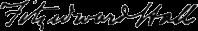
Signature of: fitzedward hall